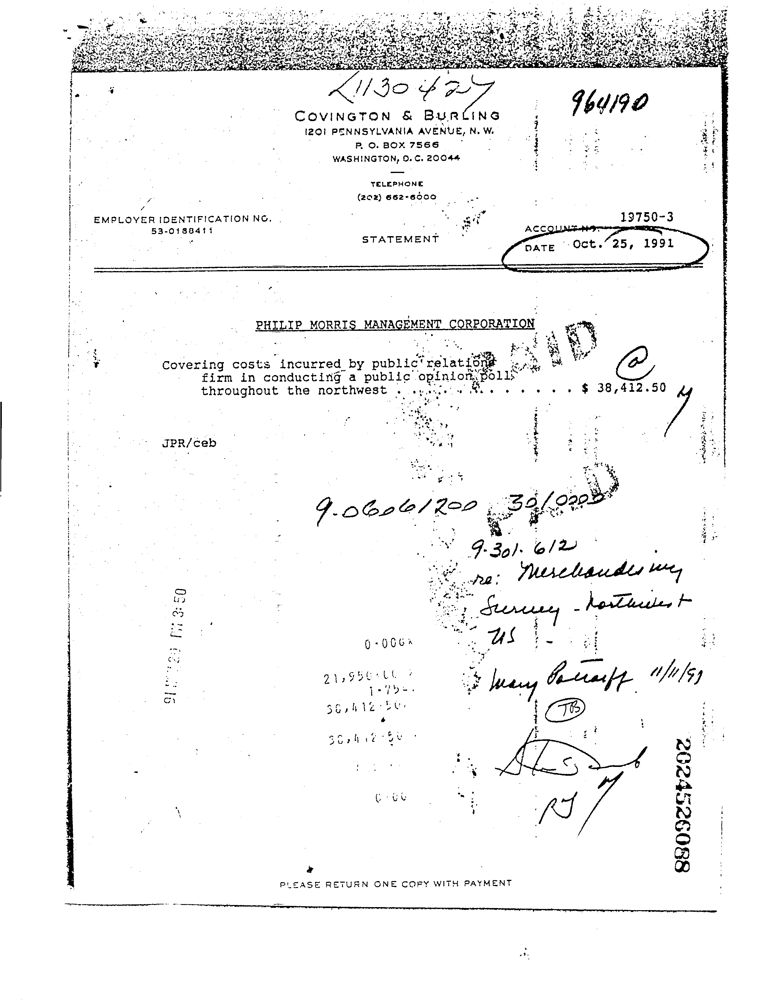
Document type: Invoice